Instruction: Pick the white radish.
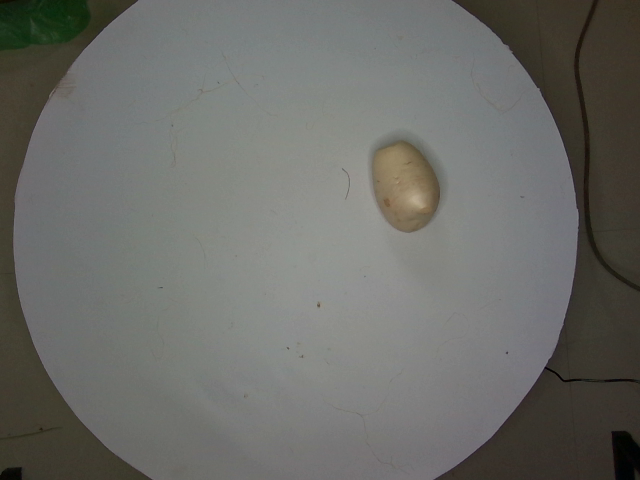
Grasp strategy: vertical